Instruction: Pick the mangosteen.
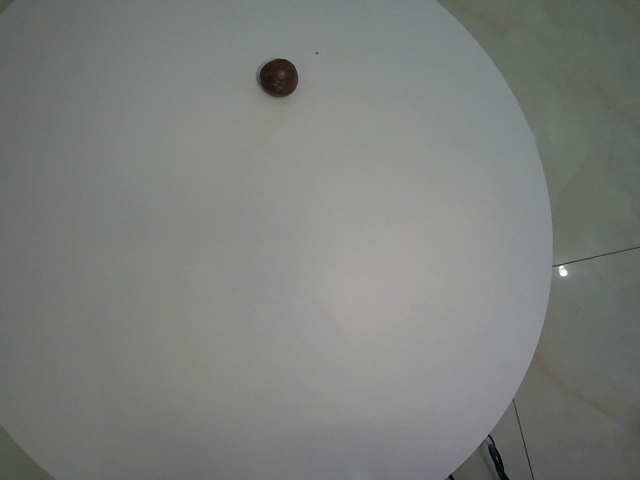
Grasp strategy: vertical